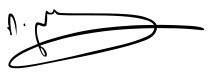
Signature of: irakli garibashvili